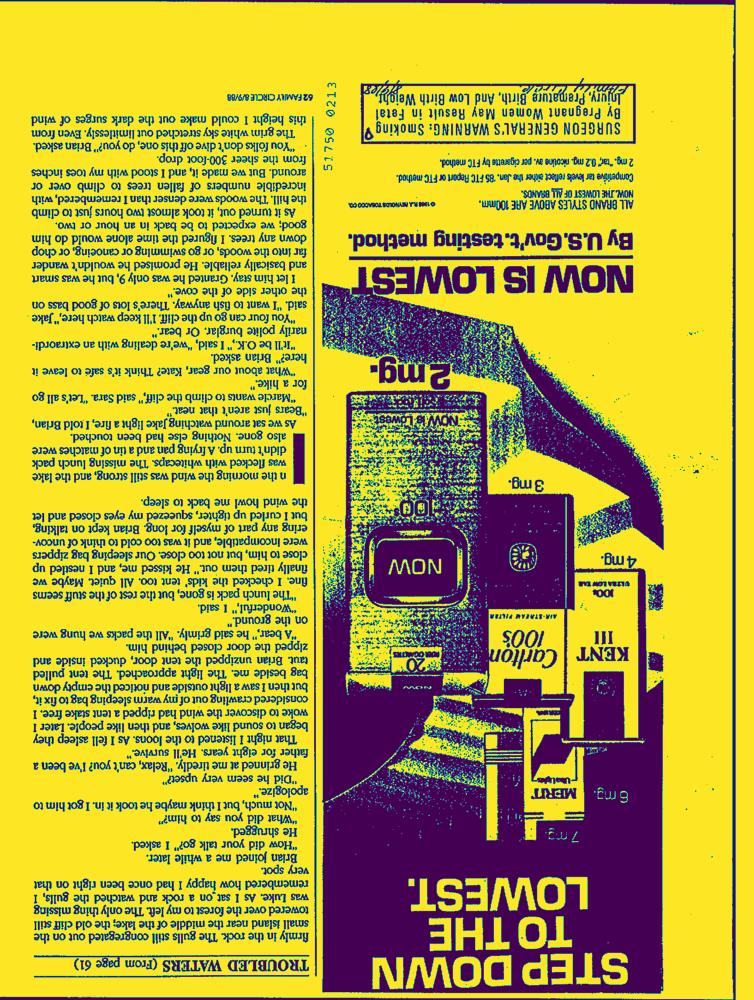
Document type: AD